Question: Describe the condition in detail:
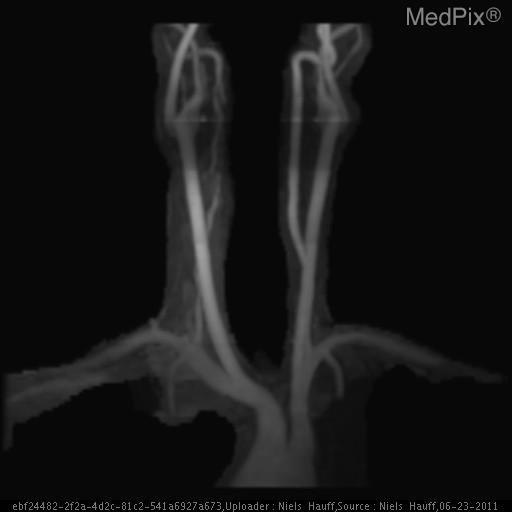
Answer: The disease is discussed as: Vertebral artery dissections may occur after head and neck trauma or spontaneously. Cervical artery dissections, including vertebral and carotid arteries, are the leading cause of stroke in patients under 45. In adults, there is no predominance between men and women.

Common clinical features associated with vertebral artery dissection include neck pain, headache (often posterior/occipital), Horner syndrome, tinnitus, audible bruits, or symptoms of TIA/stroke.
A dissection of the artery can occur between the media and adventitia, between the intima and media, or a combination of both. The dissection can result with stenosis, occlusion, aneurysmal dilation, intraluminal thrombus formation, or extravascular hemorrhage.

Radiographic evaluation for vertebral artery dissection can be complicated by false negatives and false positives. The most common radiographic techniques used for evaluation include CT and MR. Common causes of false positives include turbulent flow simulating stenosis or adjacent structures that mimic hematoma, or patient body habitus. False negatives are often related to lack of inclusion of the affected area in the study field. Often times, evaluation of headache which may be secondary to dissection results in imaging of the head without inclusion of the neck, although the majority of vertebral dissections occur in the cervical neck.

Treatment for vertebral artery dissection often involves antiplatelet or anticoagulation therapy. The highest risk of ischemia secondary to dissection is in the first several days after the dissection occurs. Repeat imaging to confirm stability and/or revascularization is recommended prior to discontinuing treatment.